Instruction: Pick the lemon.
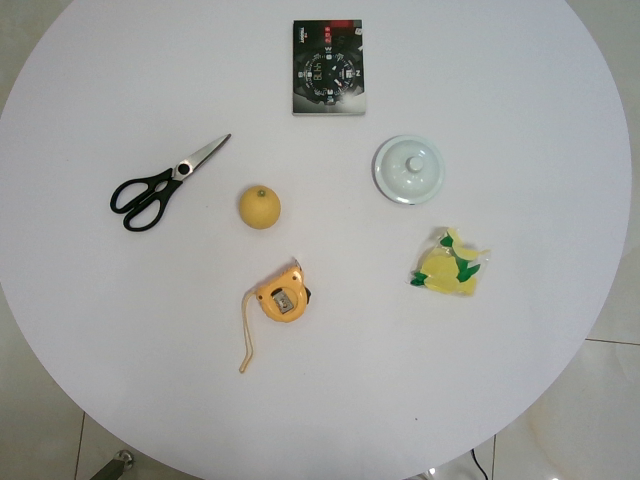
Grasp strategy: vertical